Question: Talk about the condition:
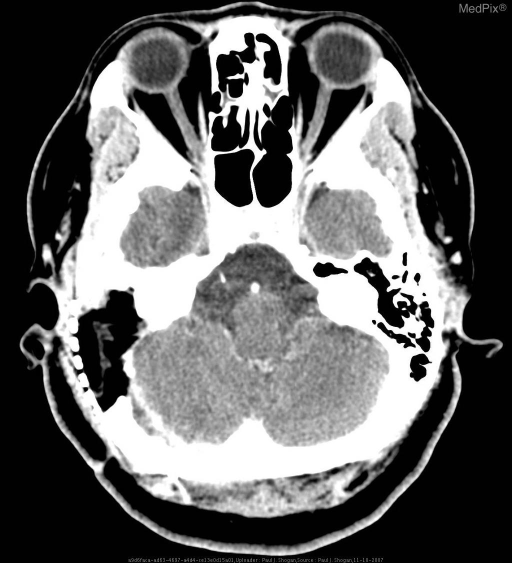
Answer: The disease is discussed as: Lesions/Condition: Epidermoid Tumor

Discussion:

Epidermoid tumors typically occur between the ages of 20 and 60, with the peak incidence in the fourth decade, affecting both men and women equally.

Intracranial epidermoid tumors are congenital inclusion cysts that comprise 1% of primary intracranial neoplasms.  They are thought to arise from the enclosure of ectodermal elements when the neural tube closes at 3-5 weeks gestation.  Additionally, acquired epidermoid tumors may occur as the result of trauma, although this is relatively uncommon in the brain.  Epidermoids are composed of an outer capsule of connective tissue that surrounds a layer of keratinized stratified squamous epithelium and inner cystic fluid that includes debris, keratin, water, and cholesterol.  As the epithelial layer desquamates, the cells accumulate and form a cholesterol-rich layer that gives the tumor its characteristic pearly white appearance.  Epidermoids subtly grow within the CSF spaces, surrounding and encasing adjacent neurovascular structures.  The tumor has an irregular and lobulated cauliflower-like outer surface that shines like a “mother of pearl.”

The majority of intracranial epidermoid tumors are intradural lesions, in the basal subarachnoid spaces occurring off-midline.  Between 40%-50% of cases are found in the cerebellopontine angle cistern.  After schwannoma and meningioma, epidermoid tumors are the third most common cerebellopontine angle mass.  Epidermoid tumors also occur in the sellar and parasellar regions.  Less commonly, epidermoid tumors have been reported in the cerebral hemispheres, brain stem, and rarely in the lateral ventricles.  Approximately ten percent of epidermoid tumors are extradural, occurring in the skull or spine.

Epidermoid tumors are benign slow-growing tumors, and malignant degeneration is extremely rare.

Clinical Features:

Clinical features of epidermoid tumors are usually secondary to the mass effect of the tumor on adjacent structures.  Gait disturbance, cranial neuropathies, and occasionally seizures are presenting symptoms.  Hydrocephalus is not commonly seen with intracranial epidermoid tumors.   Additionally, symptoms related to chemical meningitis caused by leakage of tumor contents into the subarachnoid space may be seen.

Radiology:

Epidermoid tumors on CT are well-circumscribed, homogenous lobulated extra-axial masses, that are nonenhancing, and hypoattenuating, and are similar to CSF, secondary to the presence of solid cholesterol and/or loculated CSF within the tumor, and rarely demonstrate calcification.

MR imaging is the best modality for evaluating these tumors.  Typically, epidermoid tumors demonstrate a lamellated appearance on MR imaging, secondary to the desquamated squamous epithelium.  Most epidermoid tumors have signal intensities that are near CSF signal, low to intermediate on T1 weighted images, and slightly hyperintense on T2 weighted images.  The main differential diagnostic consideration is that of an arachnoid cyst, with arachnoid cyst following the signal intensity patterns of CSF with all MR pulse sequences, whereas epidermoid tumors are not hypointense on FLAIR images and demonstrate areas of hyperintense signal relative to CSF.  Furthermore, on DW images, epidermoid tumors demonstrate restricted diffusion, which is not characteristic of arachnoid cysts.  Additionally, approximately 25% of epidermoid tumors will demonstrate a thin rim of peripheral enhancement following the administration of contrast material.  Furthermore, employing the use of a high resolution gradient-echo T2 sequence, such as 3D Fast Imaging Employing STeady-state Acquisition (FIESTA) the lamellated epidermoid tumor is clearly depicted as low signal intensity as it is contrasted against a hyperintense CSF background, achieving a precise preoperative assessment of surgical anatomy.

Finally, the signal characteristics of epidermoid tumors vary depending on its composition.  Rarely, epidermoids will appear hyperattenuated on CT, secondary to elevated protein content, with reversal of signal characteristics on MR imaging, high signal intensity on T1WI, and low signal intensity on T2WI.

Treatment:

Subtotal resection is usually performed to alleviate compression of adjacent structures, and to avoid damaging vital structures.  The reported rate of recurrence of epidermoid tumors is highly variable.